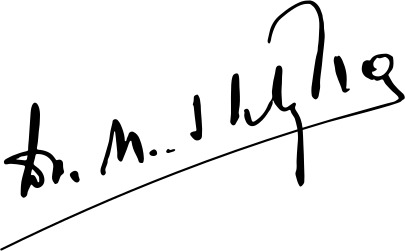
Signature of: medar shtylla